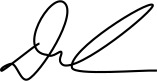
Signature of: damien chazelle